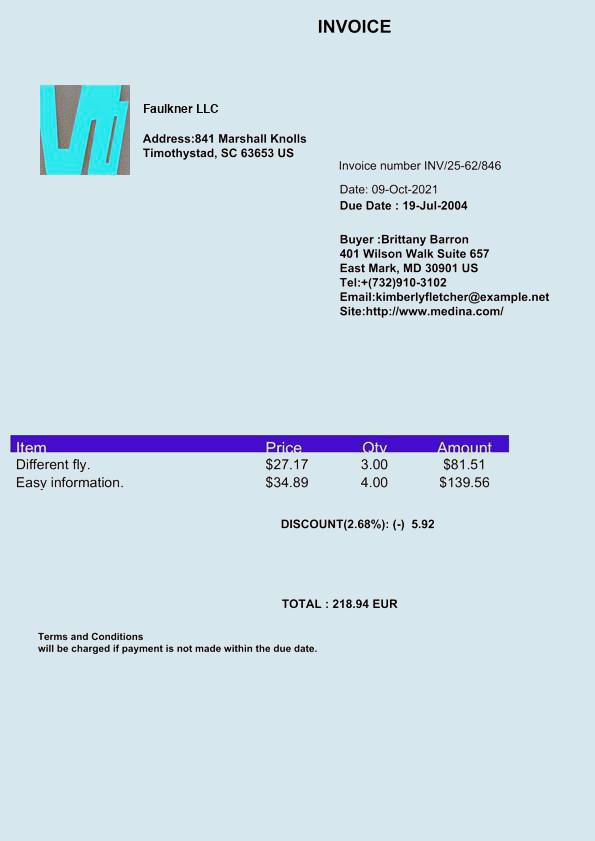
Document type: Invoice